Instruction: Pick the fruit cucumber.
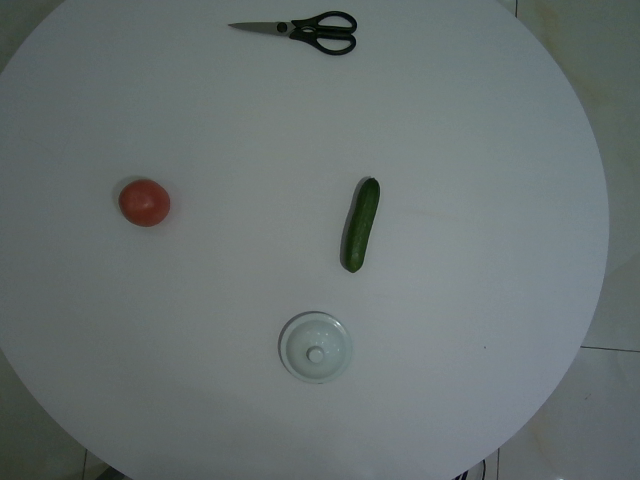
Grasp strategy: vertical